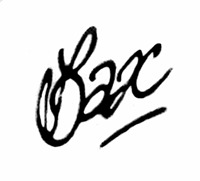
Signature of: christian lax